Question: What jurisdiction, city, or county is the document associated with?
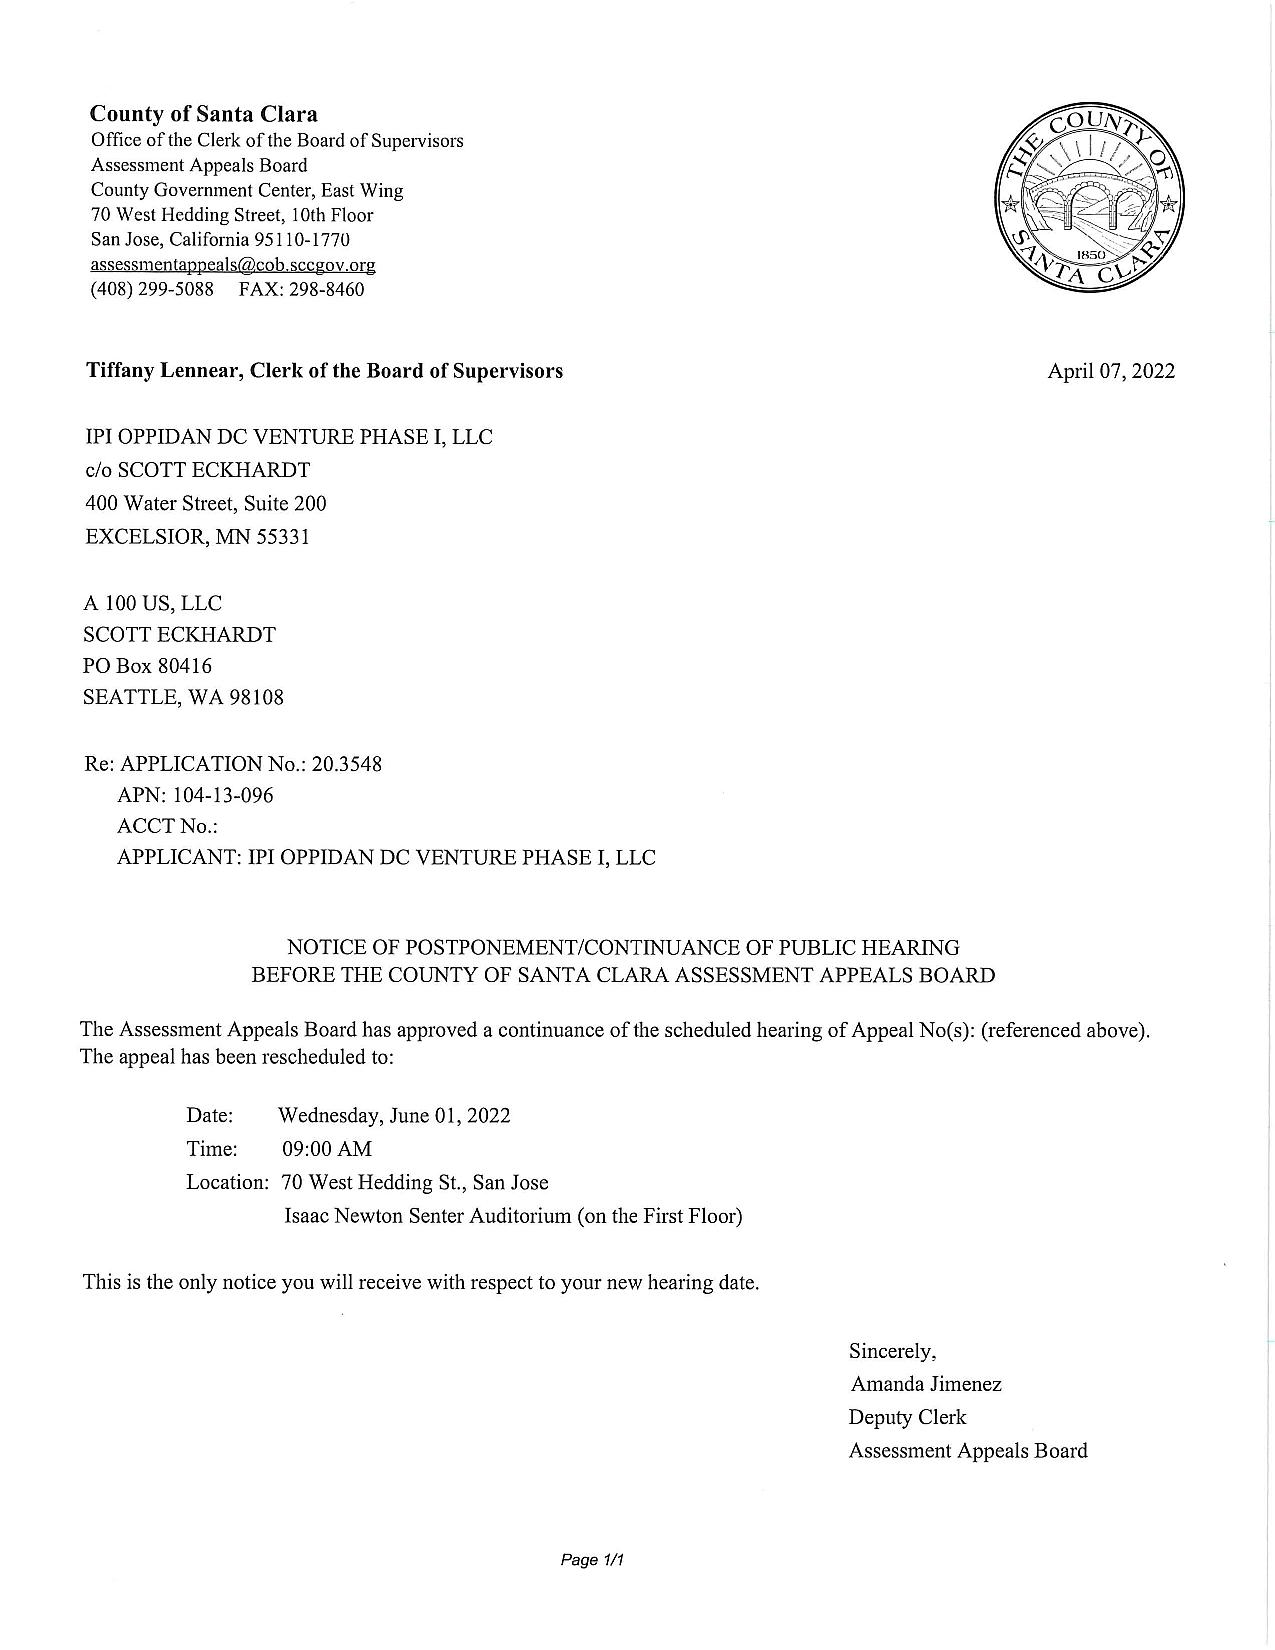
Answer: "County of Santa Clara"